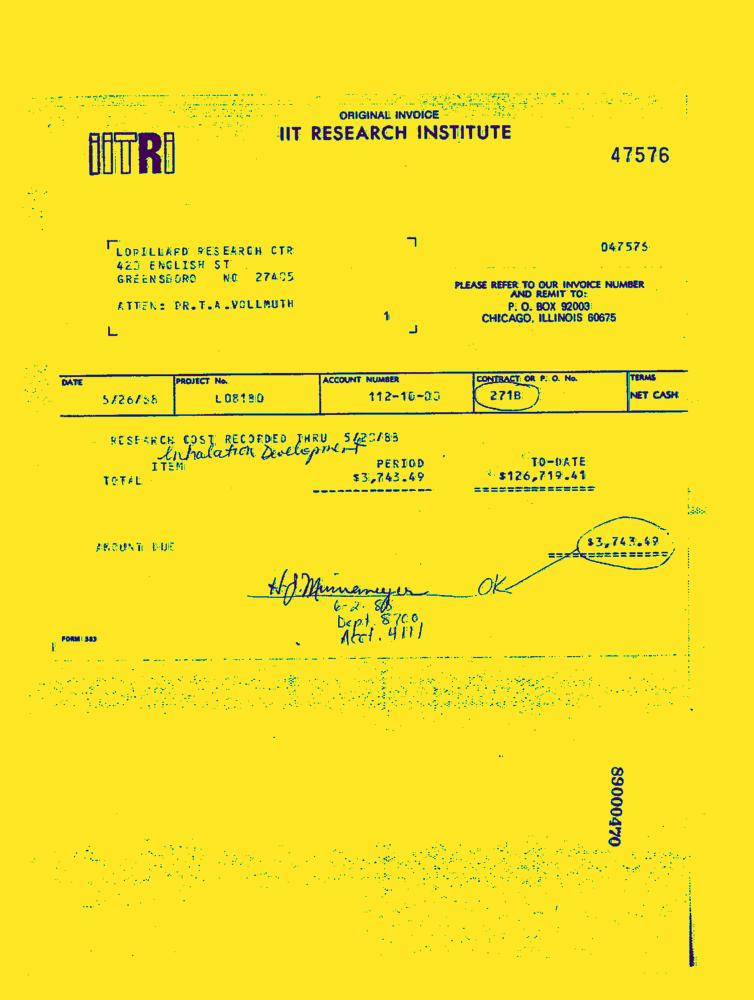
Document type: Invoice-Doc